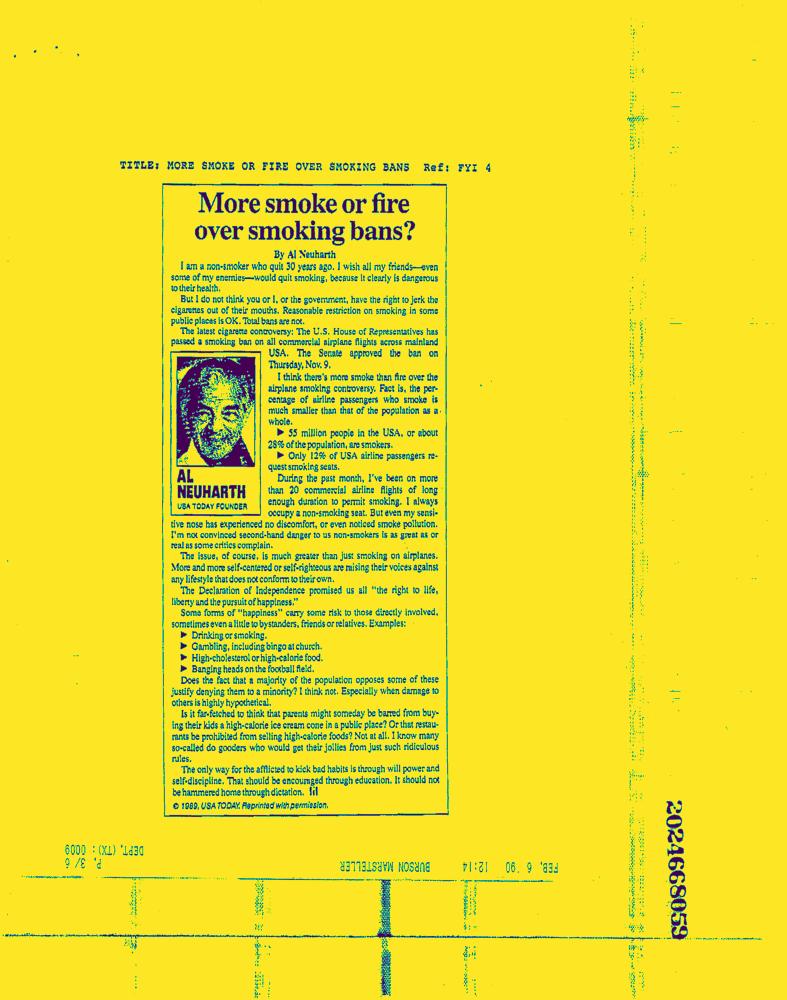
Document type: News-Article